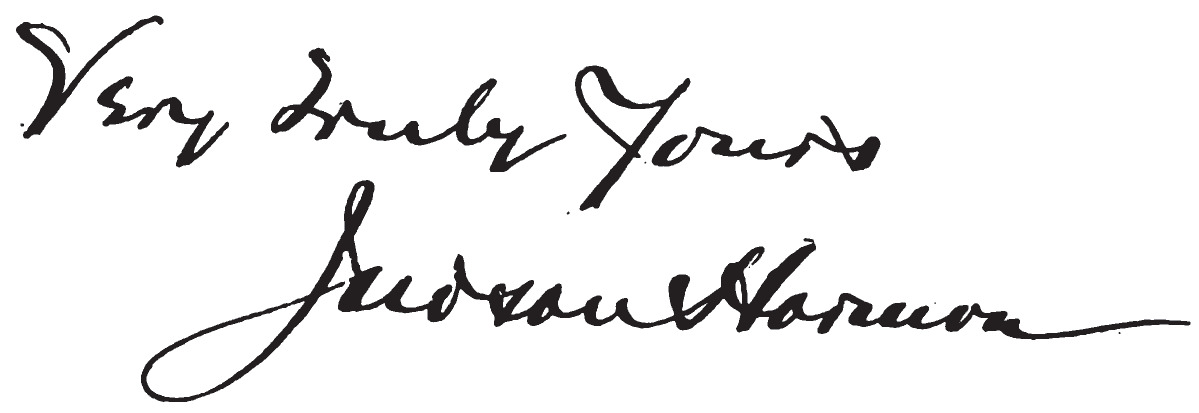
Signature of: judson harmon